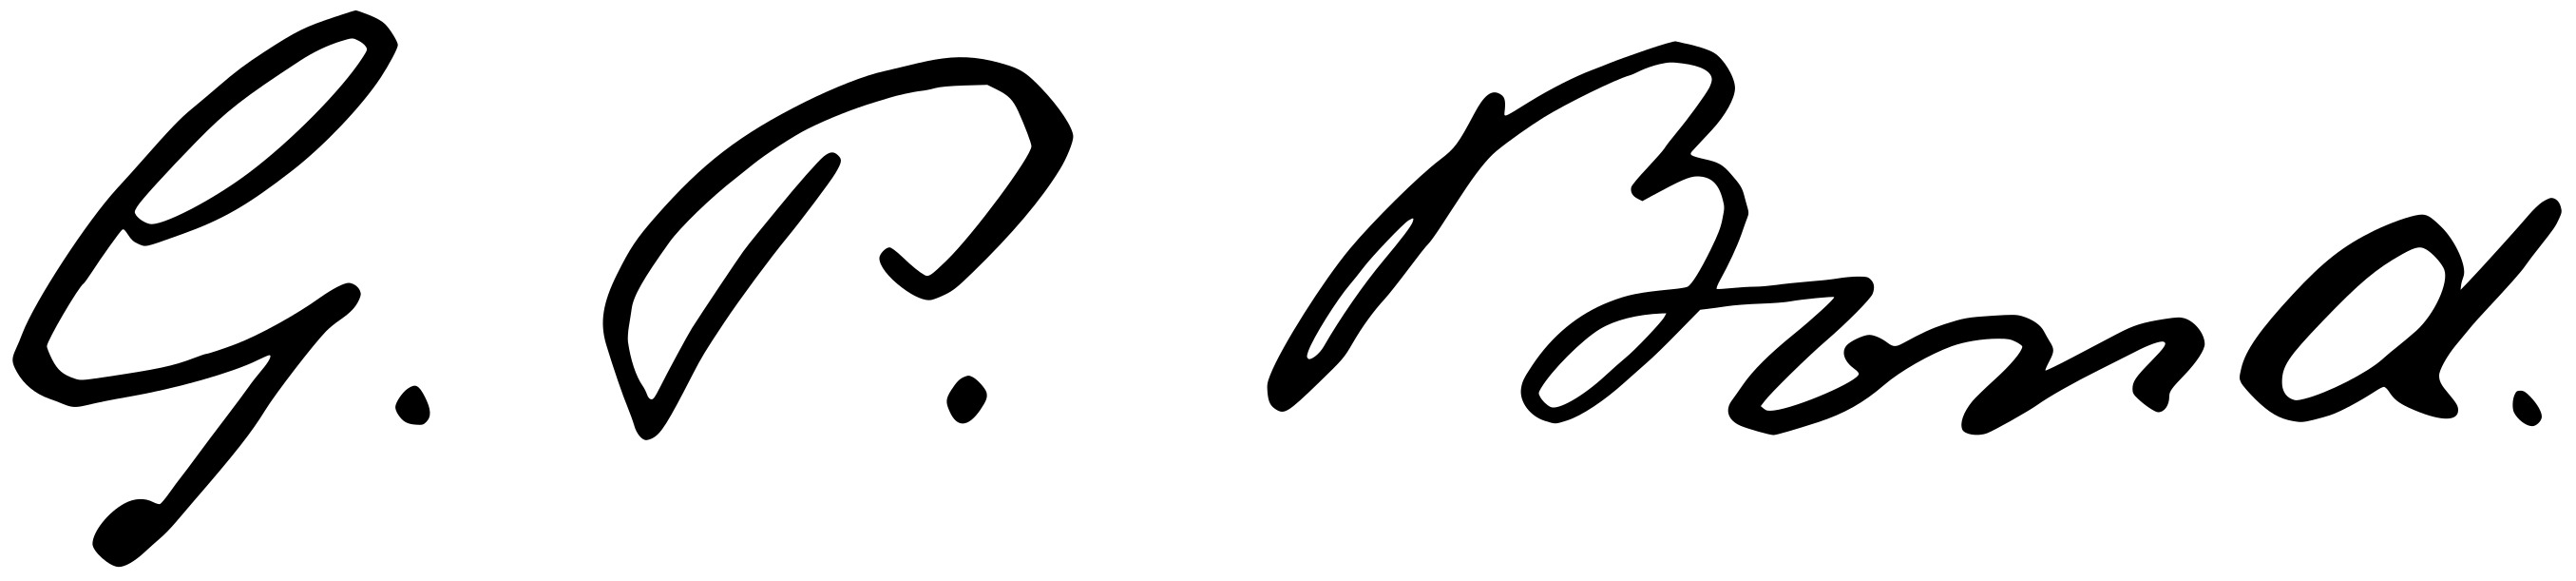
Signature of: george phillips bond